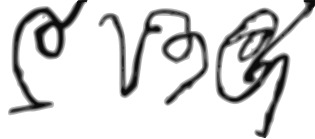
Signature of: demetrius iii of georgia